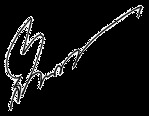
Signature of: siribha chudhabhorn of thailand